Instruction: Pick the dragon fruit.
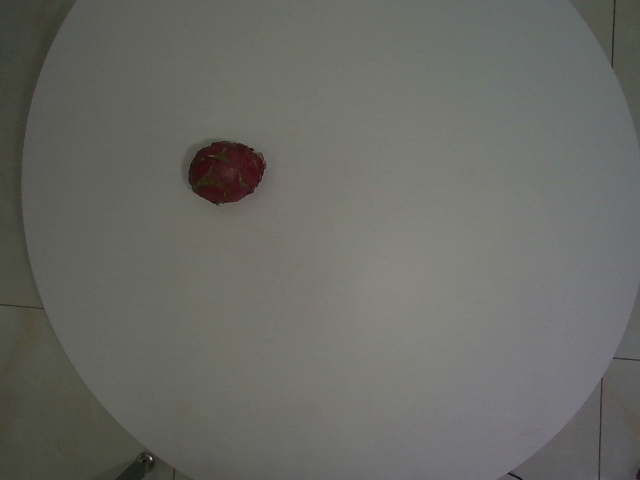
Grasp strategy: vertical